Question: In what way does the history help explain the case?
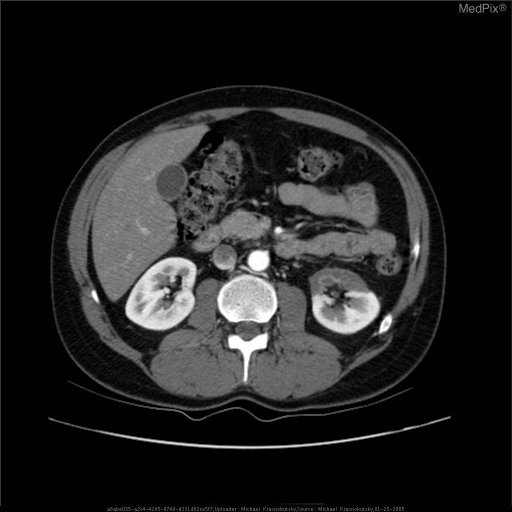
Answer: The patient's history of 65 year old male presented with flank pain.
He had stones several years ago that uneventfully passed. is key in understanding the case.